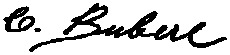
Signature of: caspar buberl